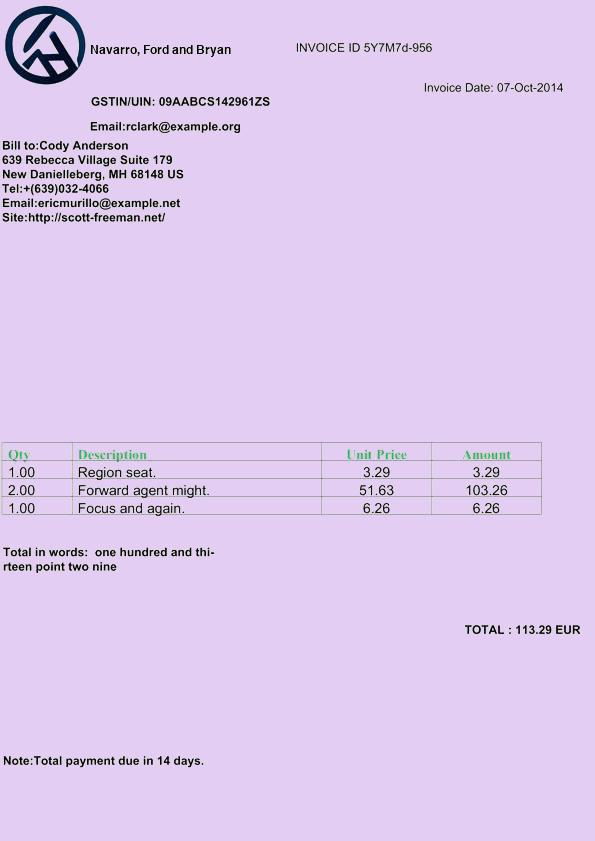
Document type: Invoice